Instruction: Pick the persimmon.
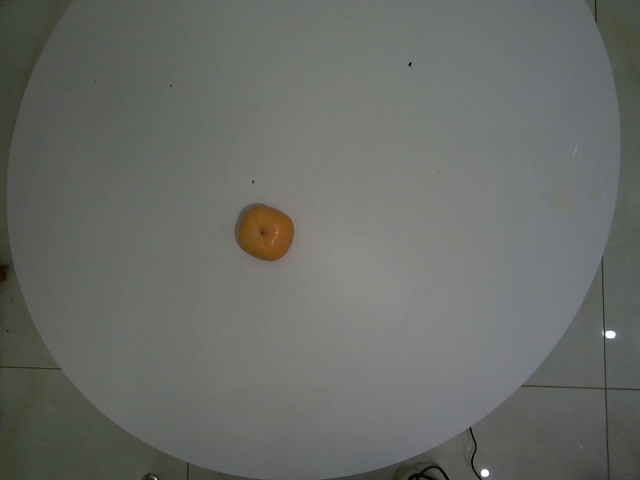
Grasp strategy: vertical